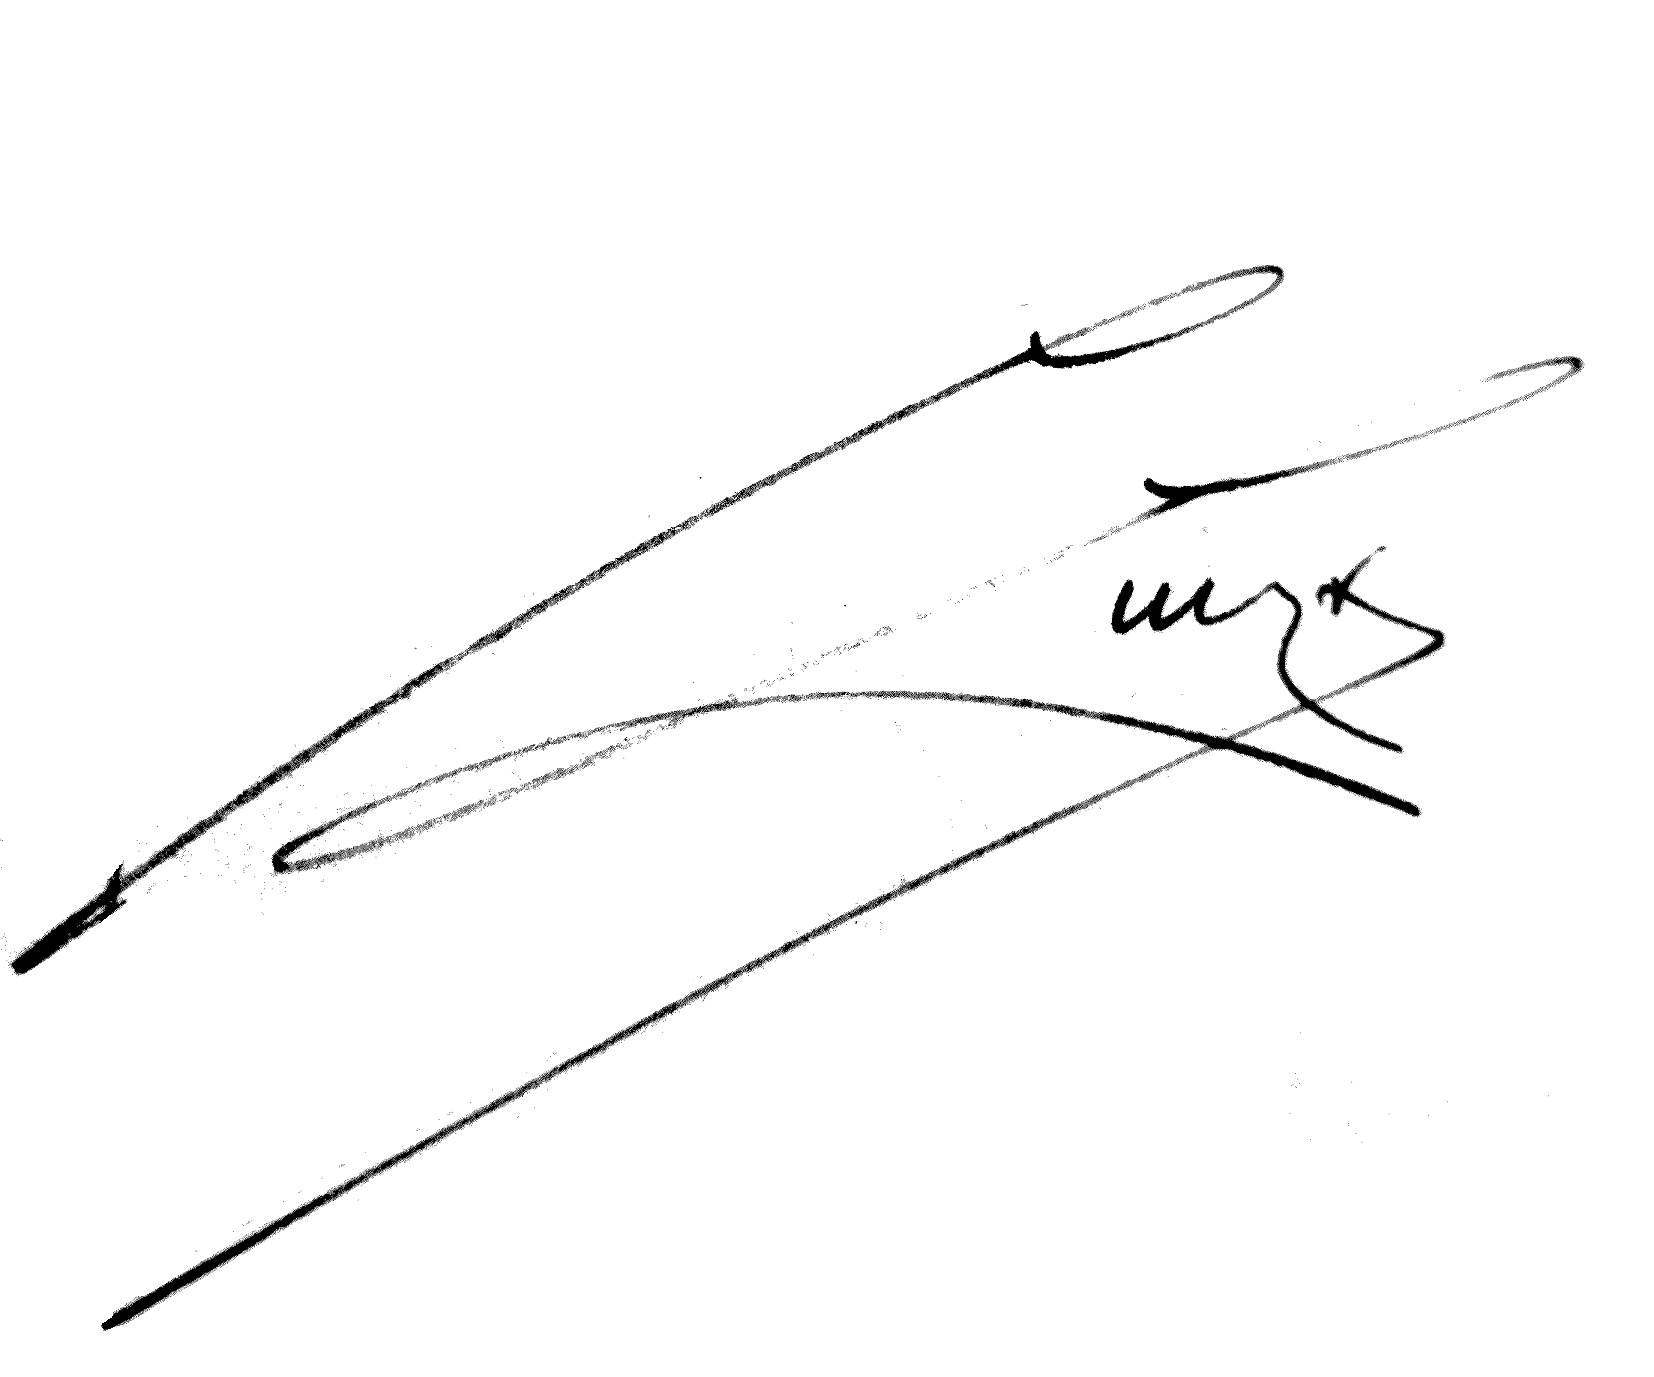
Signature of: charles luizet